Question: In what way does the history help explain the case?
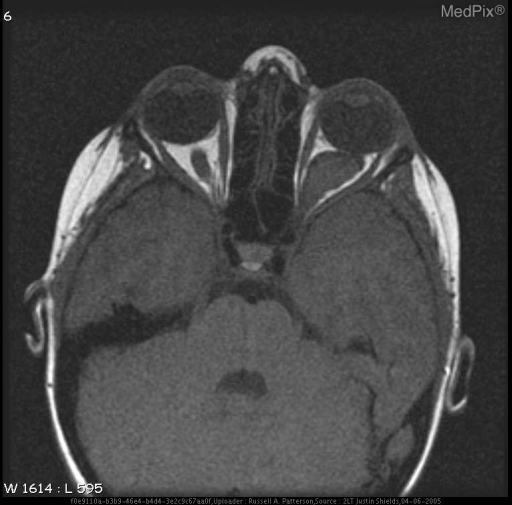
Answer: The patient's history of 10 yo girl with known disease for routine followup is key in understanding the case.